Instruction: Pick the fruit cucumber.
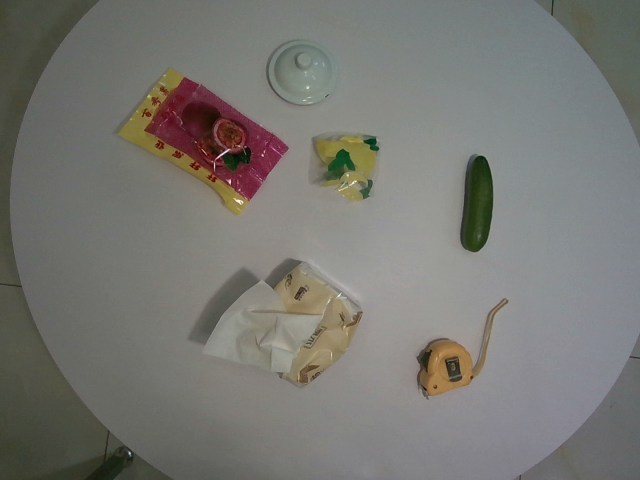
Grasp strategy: vertical